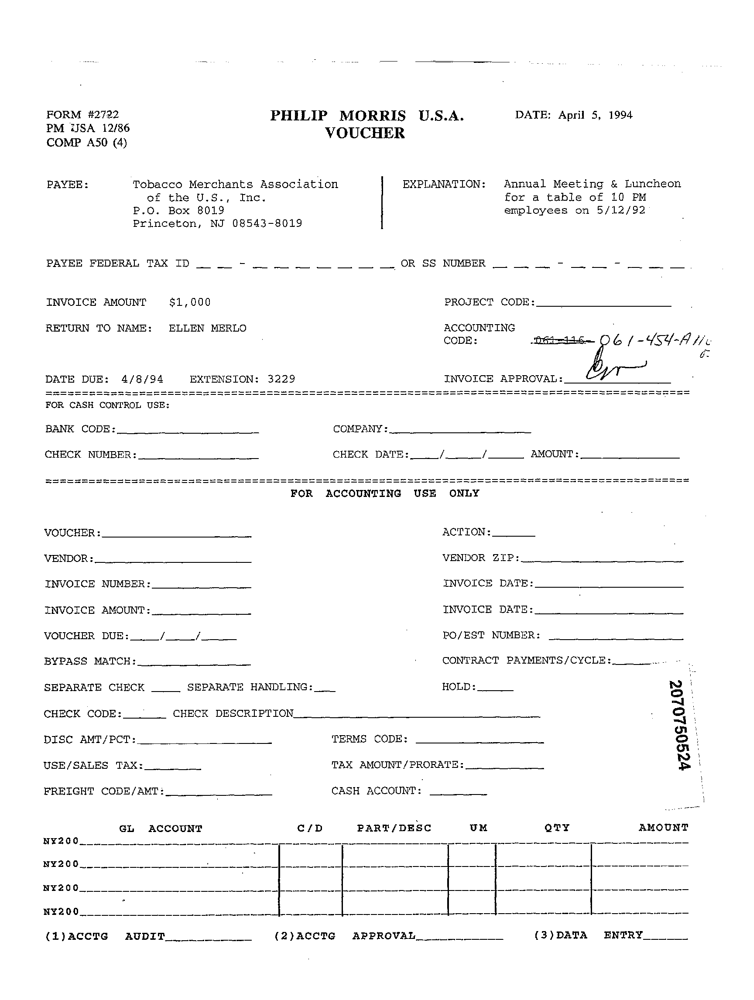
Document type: Invoice